Question: What do the imaging results show?
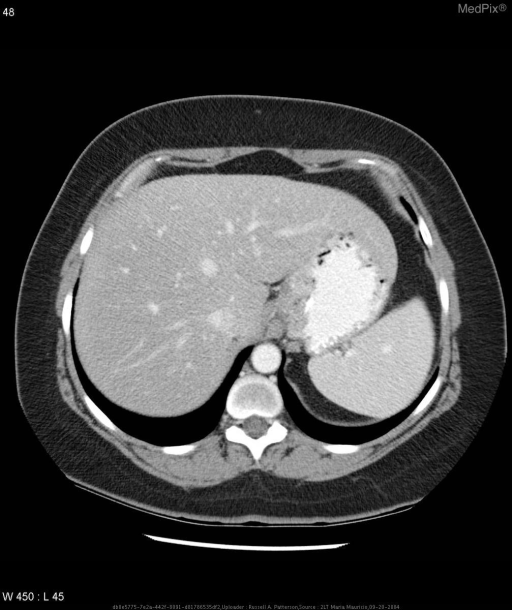
Answer: The imaging shows CT of chest, abdomen, and pelvis with contrast-  lobular thickening of the lower esophageal wall and luminal wall at the GE junction; no adenopathyPET- no abnormal findingsEsophageal US-T2/T3 Adenocarcinoma of the gastroesophageal - Axial CT.